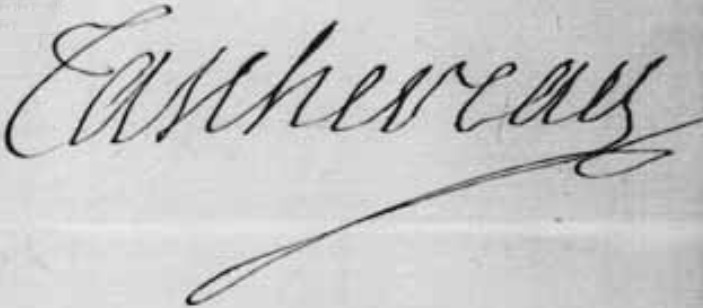
Signature of: thomas jacques taschereau